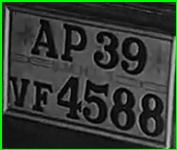
License plate number: AP 39VF 4588